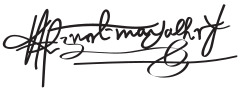
Signature of: ferdinand magellan